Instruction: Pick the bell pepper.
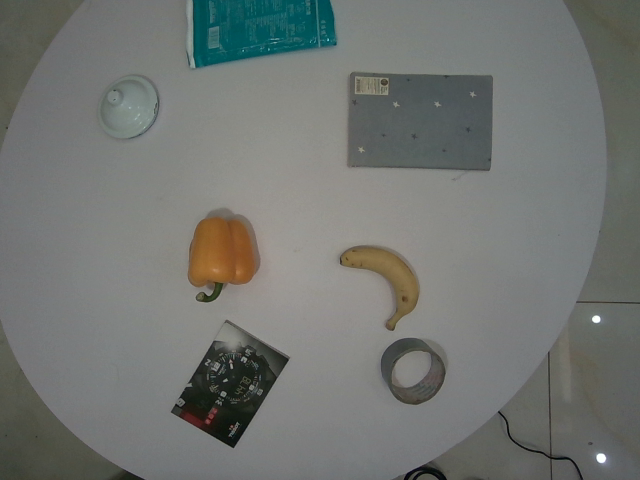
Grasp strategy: vertical